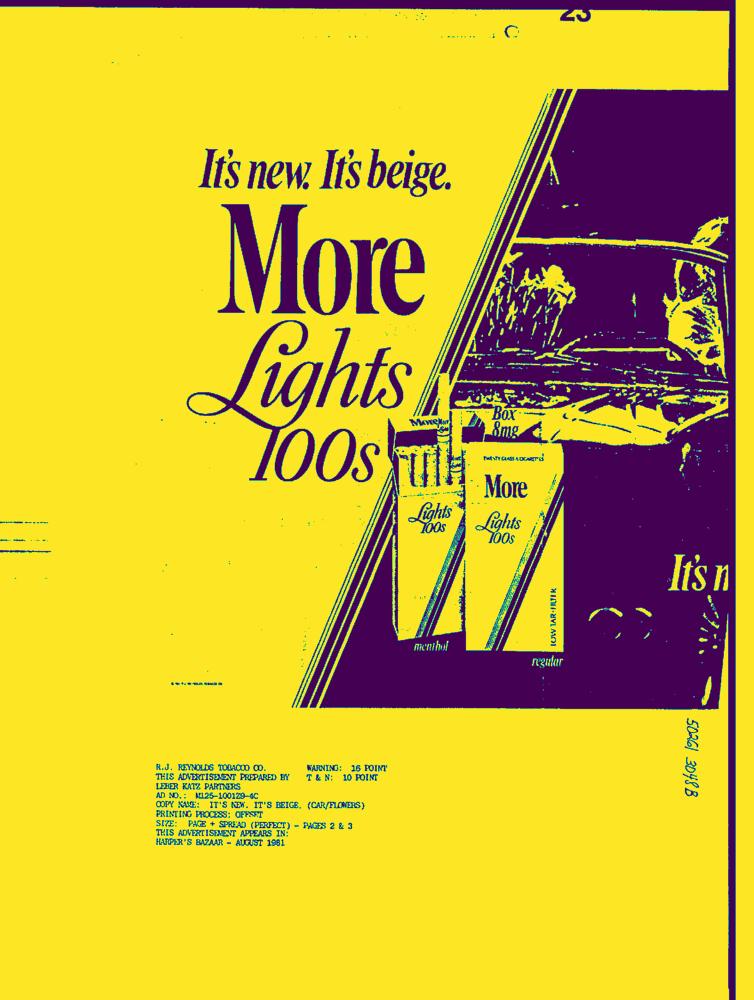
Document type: AD